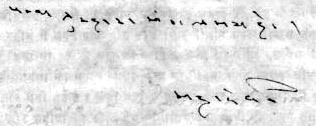
Signature of: mahadevi varma